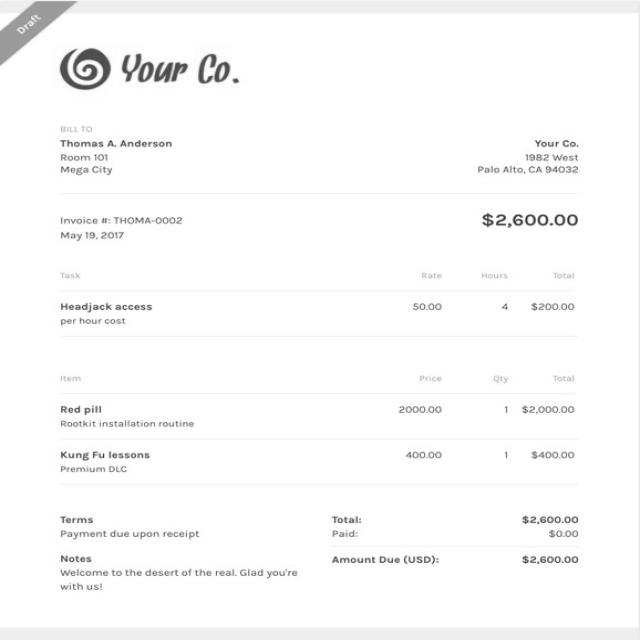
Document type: Invoice